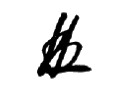
Signature of: senjūrō hayashi